Question: Explain the disease:
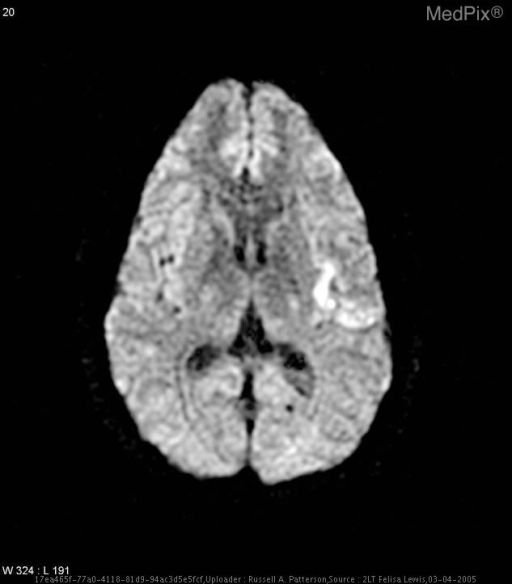
Answer: The disease is discussed as: Cerebral infarcts (strokes) are either ischemic or hemorrhagic in origin.  Ischemia is responsible for two-thirds of strokes, while hemorrhage causes about one-third.  CT or MRI provide a more definitive diagnosis than simply the history or clinical symptoms.

Ischemic strokes can be caused by thrombosis or embolism.  Thrombosis more commonly occludes larger cerebral arteries, such as the ICAs, MCA or basilar artery, or the venous system.  These are generally preceded by TIAs, which give warning of an impending stroke and its affected territory.  The symptoms generally progress over minutes to hours.  Embolism usually occurs when thrombi pass to distal cerebral arteries from larger vessels such as the heart, aorta, or large cerebral arteries.  The symptoms at presentation usually do not progress further.   Hemorrhagic strokes can result in destruction or compression of brain tissue or vessels that then cause neurologic symptoms.  Some common causes are intracerebral hemorrhage, subarachnoid hemorrhage, or subdural or epidural hemorrhage.

A patient who suffers from a cerebral infarct often has co-morbid conditions, broadly broken down into vascular, cardiac and hematologic disorders.  Common vascular disorders are atherosclerosis, inflammatory disorders (e.g., SLE, temporal arteritis) and migraines.  Arrhythmias, endocarditis, and rheumatic heart disease can lead to strokes.  Like this patient, sickle cell disease and hypercoagulable states can also result in strokes.

The middle cerebral artery is the most commonly occluded vessel in an ischemic stroke.  A stroke of the superior division will result in contralateral hemiparesis affecting the upper body (but not the legs), contralateral hemisensory deficit and if the dominant hemisphere is involved, Broca’s aphasia.  An inferior division stroke may result in cortical sensory function impairment such as contralateral graphesthesia and stereognosis and disorders of spatial thought.  In the dominant hemisphere, Wernicke’s aphasia may occur.  A stroke at the bifurcation or trifurcation will have superior and inferior divisional symptoms, plus homonymous hemianopia and global aphasia.  Finally, an occlusion of the stem of the MCA will logically be the most devastating, as it can cause hemiparesis of the entire contralateral side.